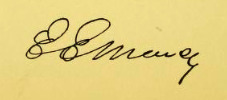
Signature of: elizabeth eunice smith marcy